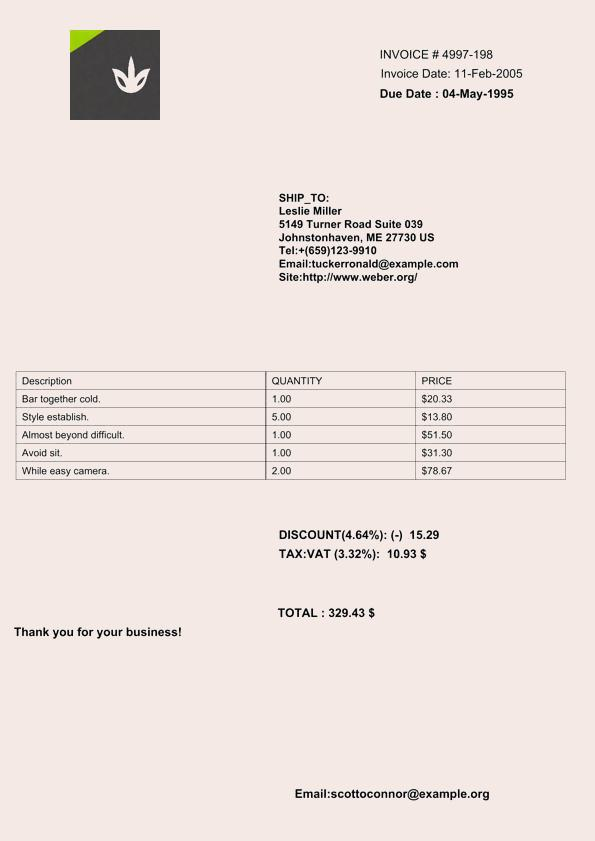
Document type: Invoice